Question: What do the imaging results show?
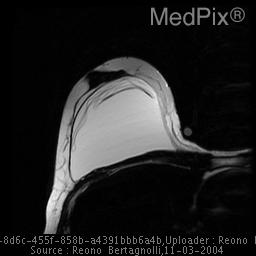
Answer: The imaging shows Ultrasound findings-  classic linguini sign consisting of hyperechoic linear objects coursing through the implant.  Hyperechoic shadowing of all structures, typical of silicon infiltrating into tissues surrounding the implant capsule.

MRI-  Linguini sign with high signal on h20 saturation in the soft tissue surrounding the implant. Multiple ultrasound and MRI images demonstrating the classic linquini sign, and extravasation of silicone into the surrounding tissues..